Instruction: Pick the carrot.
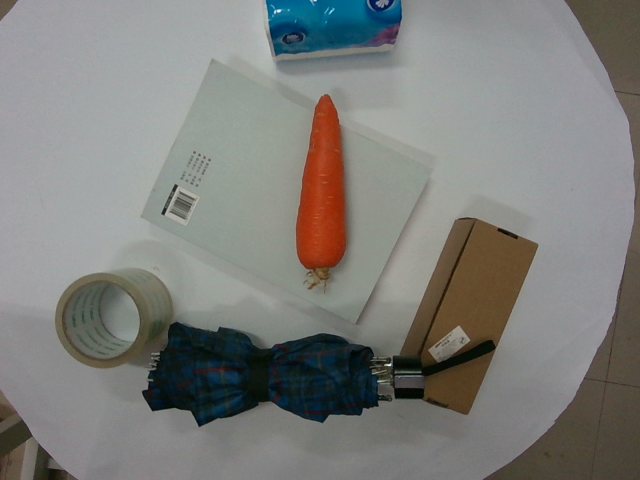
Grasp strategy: vertical